Question: What is the main concern?
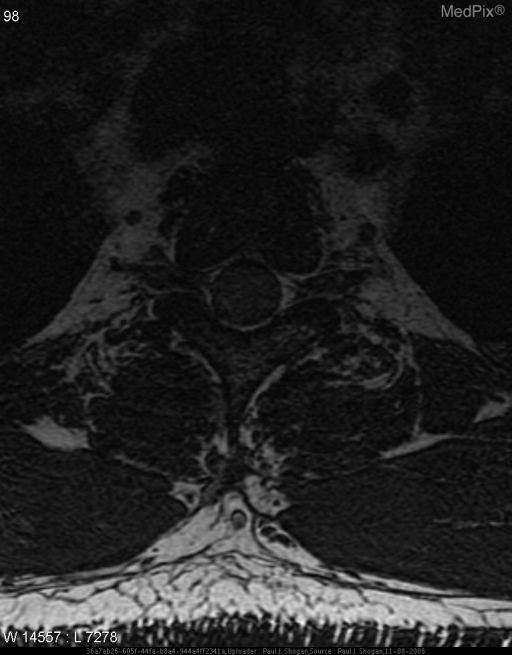
Answer: The findings suggest An intradural extramedullary mass is seen at the T2 level measuring 1.2 cm AP x 1.1 cm transverse x 1.7 cm craniocaudad. This mass causes mild compression and leftward shift of the spinal cord. Subtle hyperintense T2 signal abnormality is noted within the mass, and uniformly enhances following gadolinium DTPA. There is a no dural tail. The spinal cord is normal in signal. No neural foraminal extension is seen.. An intradural extramedullary mass is seen at the T2 level measuring 1.2 cm AP x 1.1 cm transverse x 1.7 cm craniocaudad. This mass causes mild compression and leftward shift of the spinal cord. Subtle hyperintense T2 signal abnormality is noted within the mass, and uniformly enhances following gadolinium DTPA. There is a no dural tail. The spinal cord is normal in signal. No neural foraminal extension is seen.. The patient might have a history of 56 yo male with 24 month history of gradually worsening upper back pain..